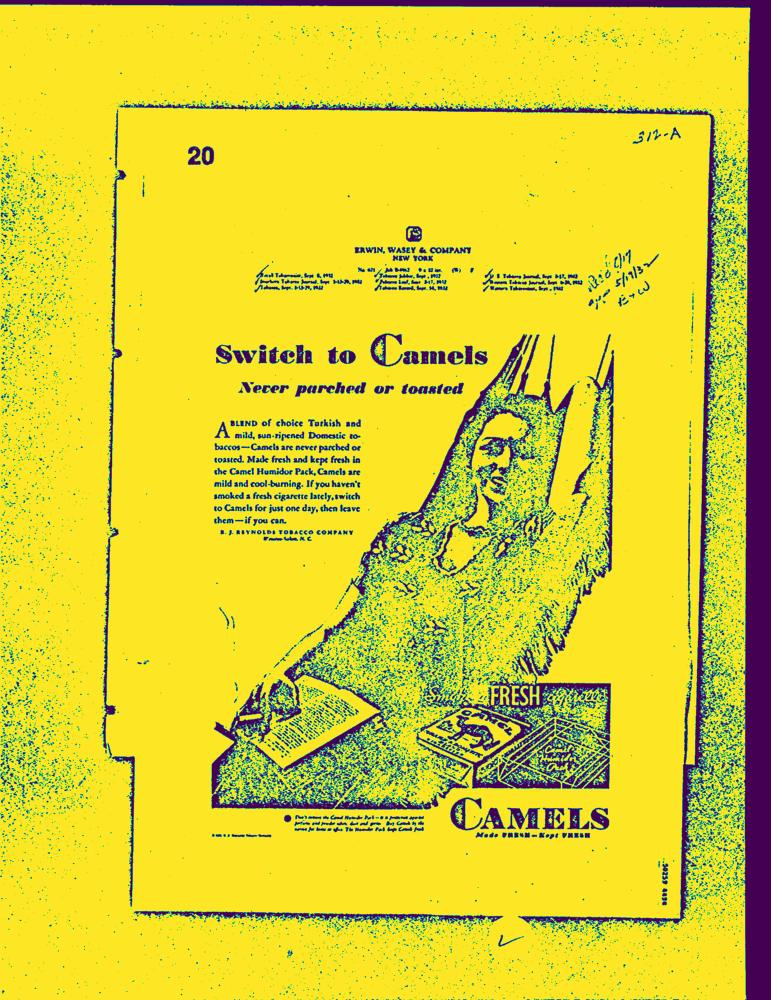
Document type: AD